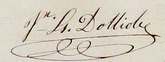
Signature of: jean louis dolliole